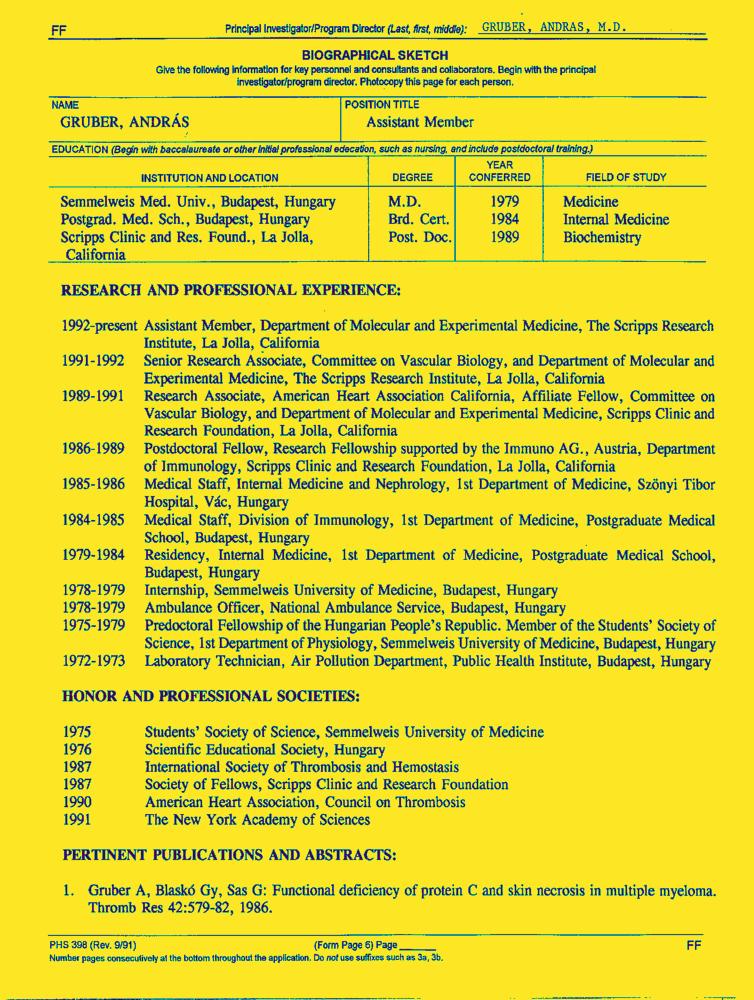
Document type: Resume-Doc